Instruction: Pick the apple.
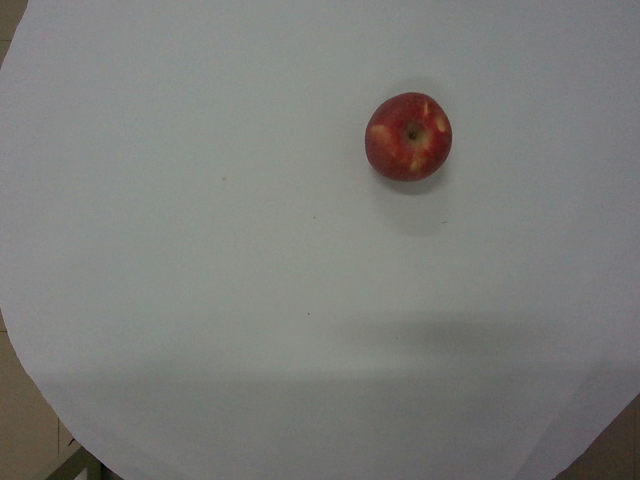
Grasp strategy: vertical